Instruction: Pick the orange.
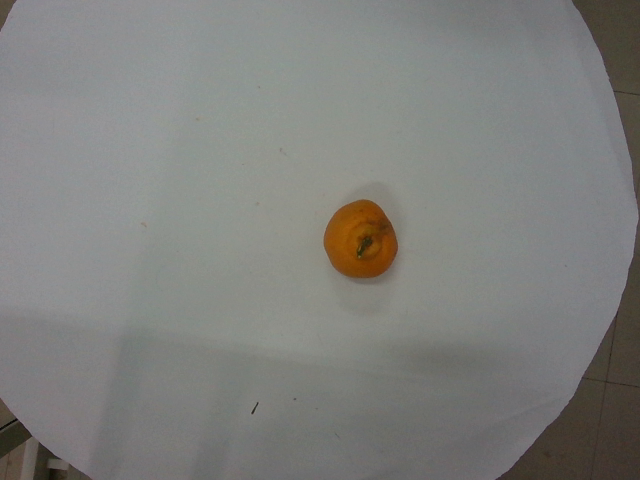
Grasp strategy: vertical